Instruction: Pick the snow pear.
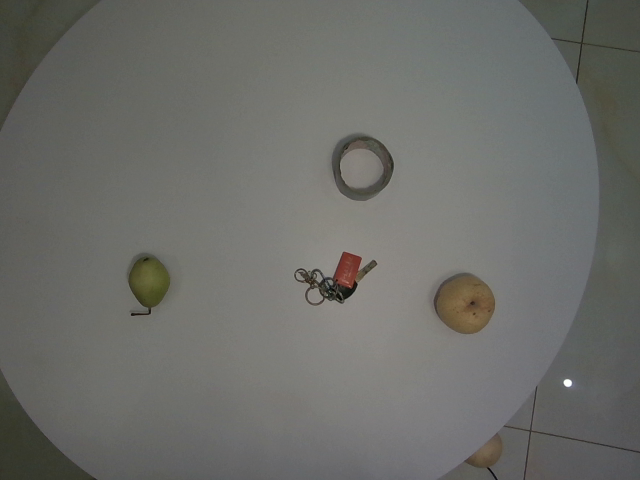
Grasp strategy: vertical